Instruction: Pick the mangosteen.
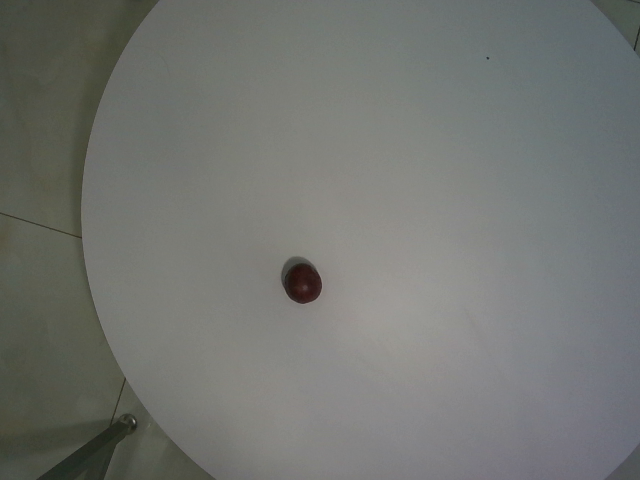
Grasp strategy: vertical